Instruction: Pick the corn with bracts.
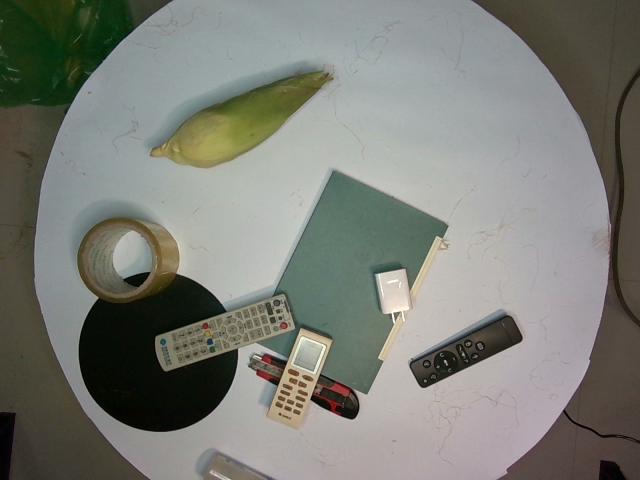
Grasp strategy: vertical